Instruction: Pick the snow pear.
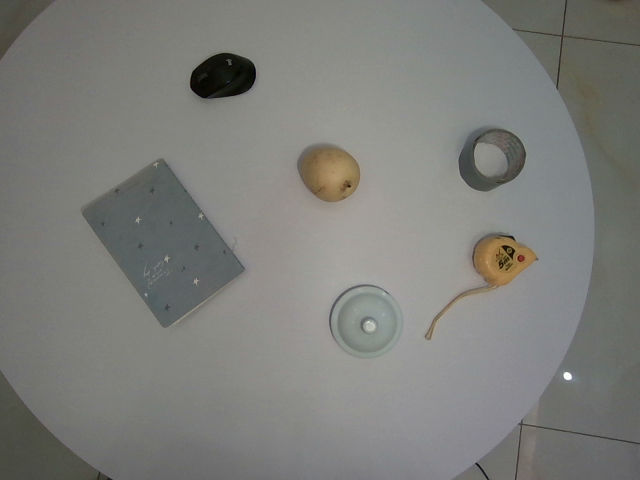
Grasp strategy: vertical